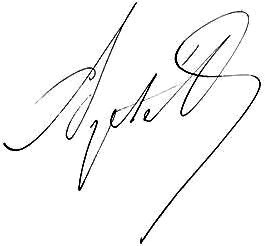
Signature of: jean apté